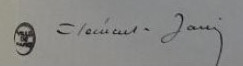
Signature of: noël clément janin